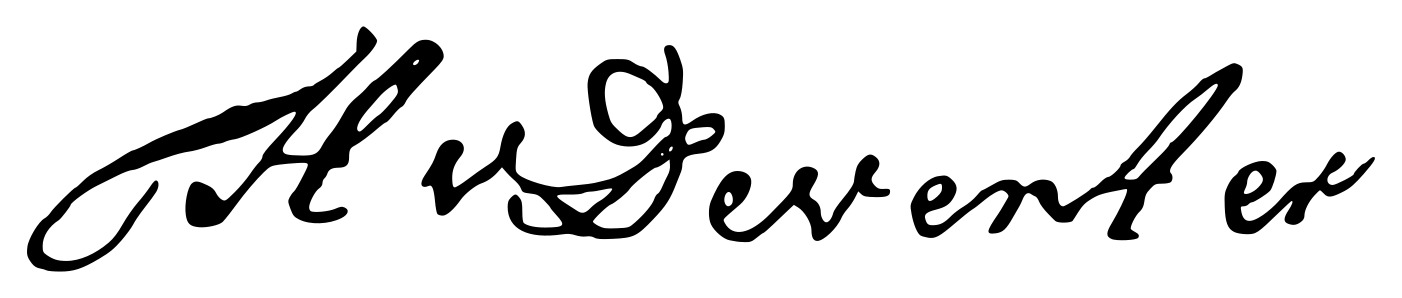
Signature of: hendrik van deventer